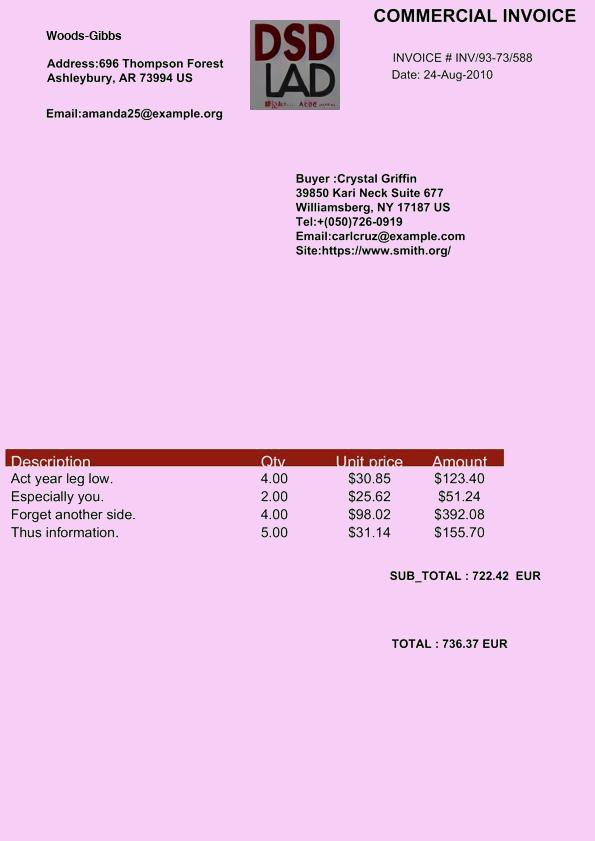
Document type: Invoice